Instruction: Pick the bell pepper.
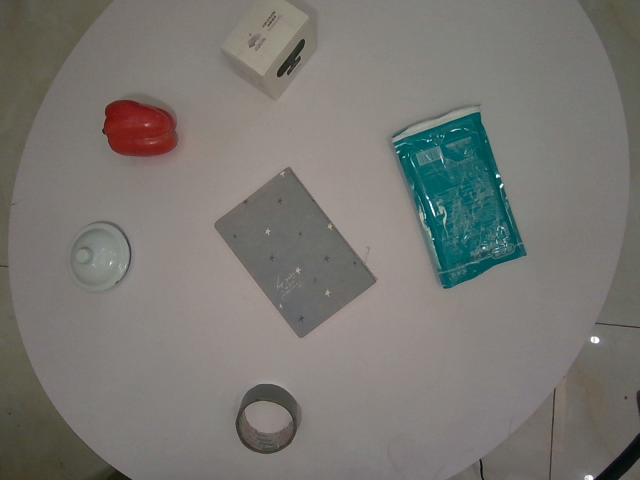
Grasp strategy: vertical